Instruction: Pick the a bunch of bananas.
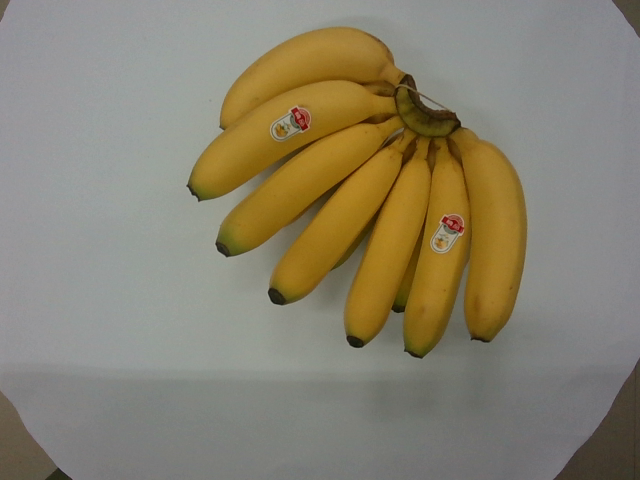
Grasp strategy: vertical